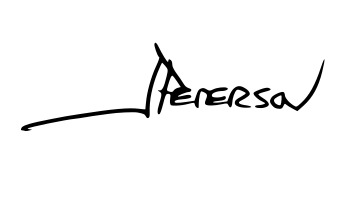
Signature of: jordan peterson